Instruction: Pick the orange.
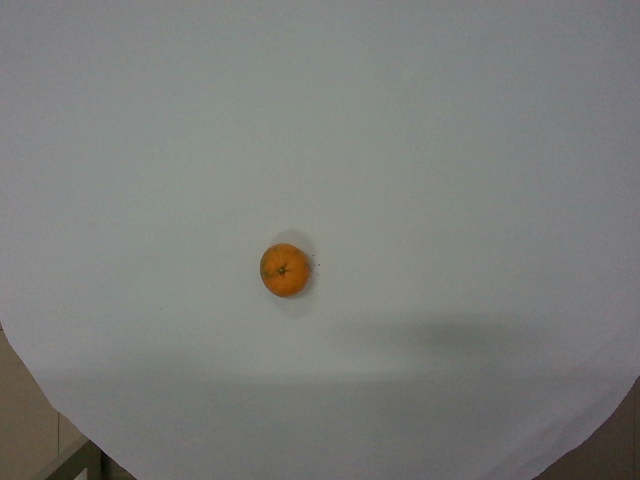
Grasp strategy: vertical